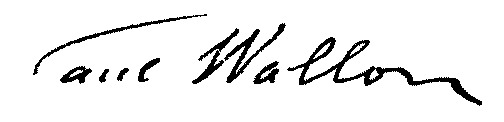
Signature of: paul wallon